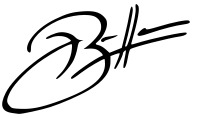
Signature of: basshunter